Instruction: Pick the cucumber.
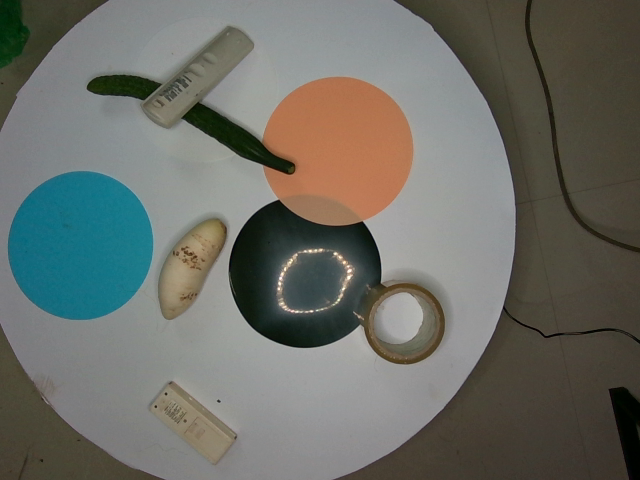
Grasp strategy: vertical